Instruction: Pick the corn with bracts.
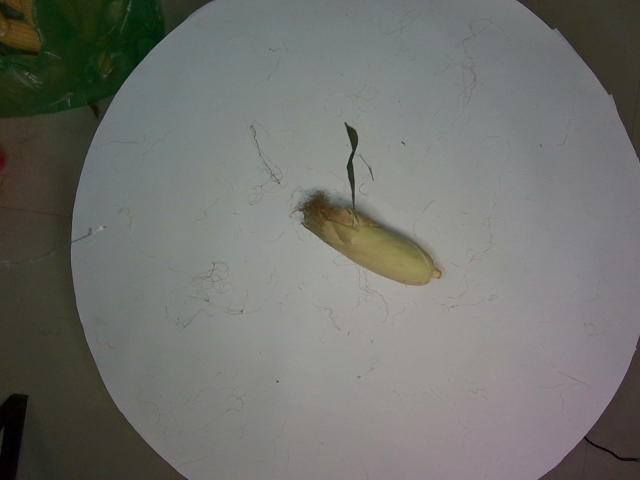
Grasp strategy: vertical